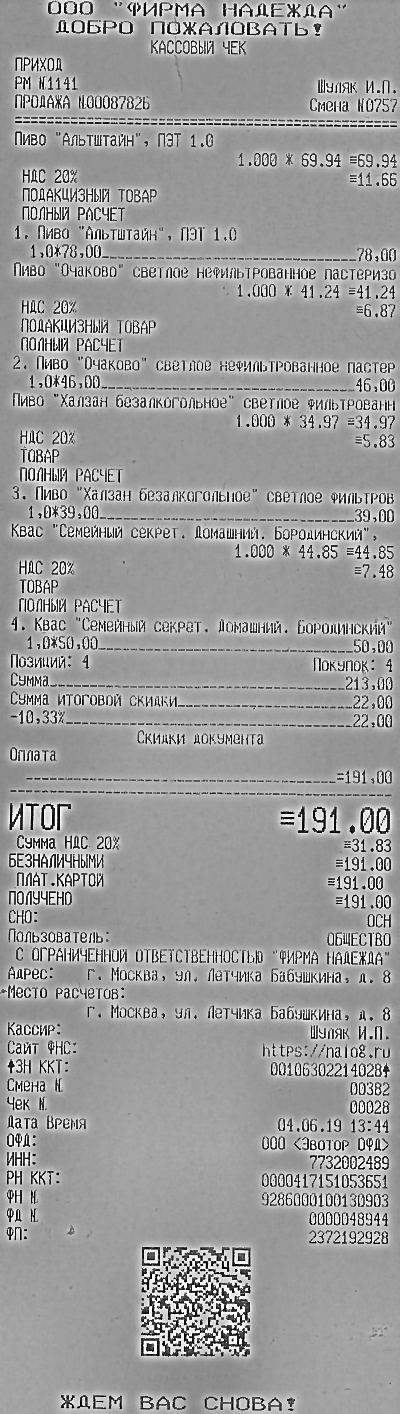
Продавец: ООО "ФИРМА НАДЕЖДА"
ИНН: 7732002489
Дата: 04.06.19
Товары: Пиво "Альтштайн", ПЭТ 1.0; Пиво "Очаково" светлое нефильтрованное; Пиво "Халзан безалкогольное" светлое; Пиво "Семейный секрет. Домашний. Бородинский"
Количество: 1.000; 1.000; 1.000; 1.000
Цена: 69.94; 41.24; 34.97; 44.85
Сумма: 69.94; 41.24; 34.97; 44.85
Итого: 191.00